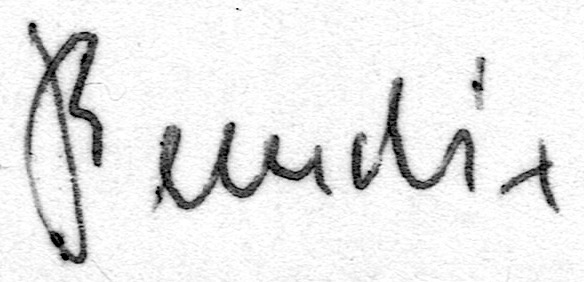
Signature of: ursula benedix